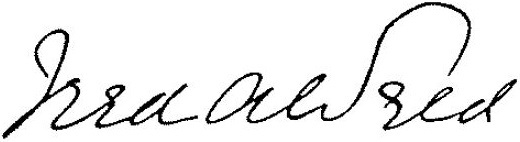
Signature of: frederick weld